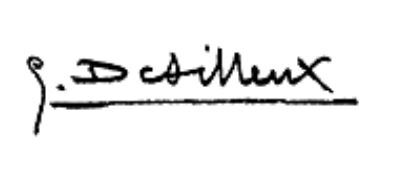
Signature of: servais joseph detilleux